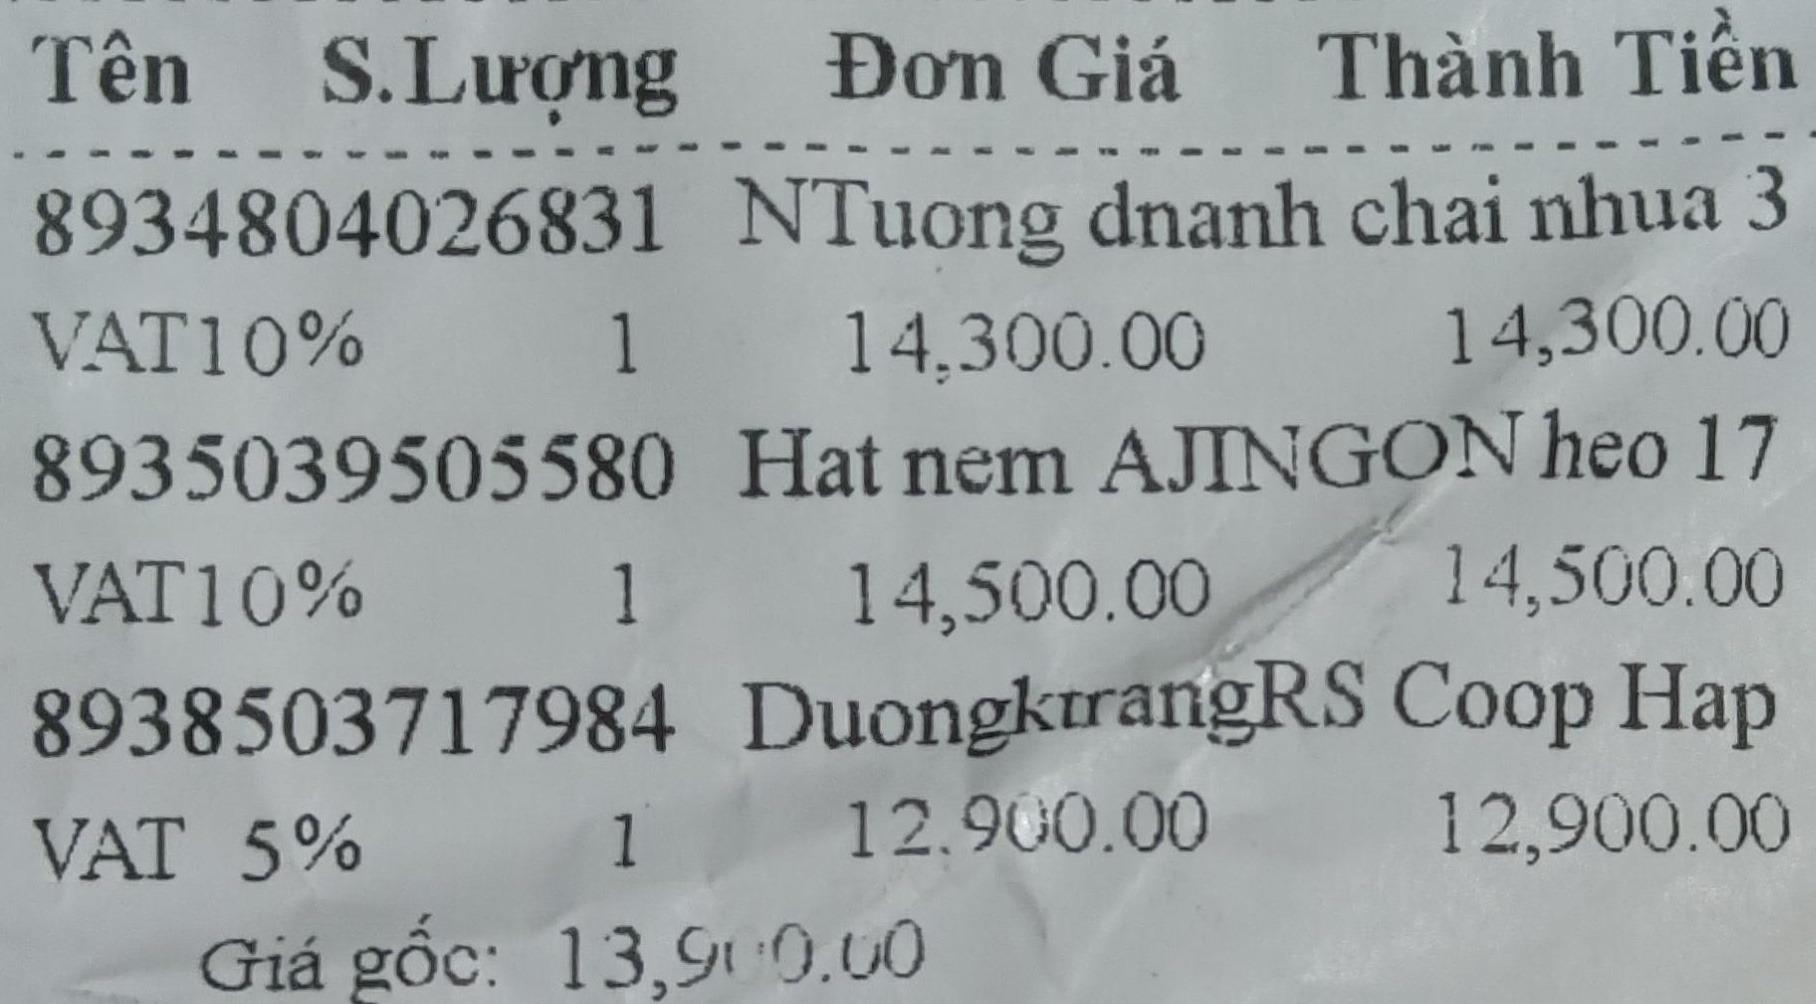
<table>
<tr>
<th>Tên</th>
<th>S.Lượng</th>
<th>Đơn Giá</th>
<th>Thành Tiền</th>
</tr>
<tr>
<td>8934804026831 NTuong dnanh chai nhua 3 VAT10%</td>
<td>1</td>
<td>14,300.00</td>
<td>14,300.00</td>
</tr>
<tr>
<td>8935039505580 Hat nem AJINGON heo 17 VAT10%</td>
<td>1</td>
<td>14,500.00</td>
<td>14,500.00</td>
</tr>
<tr>
<td>8938503717984 DuongkırangRS Coop Hap VAT 5%</td>
<td>1</td>
<td>12,900.00</td>
<td>12,900.00</td>
</tr>
</table>
Giá gốc: 13,900.00